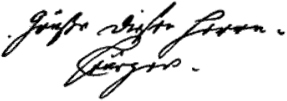
Signature of: gottfried august bürger